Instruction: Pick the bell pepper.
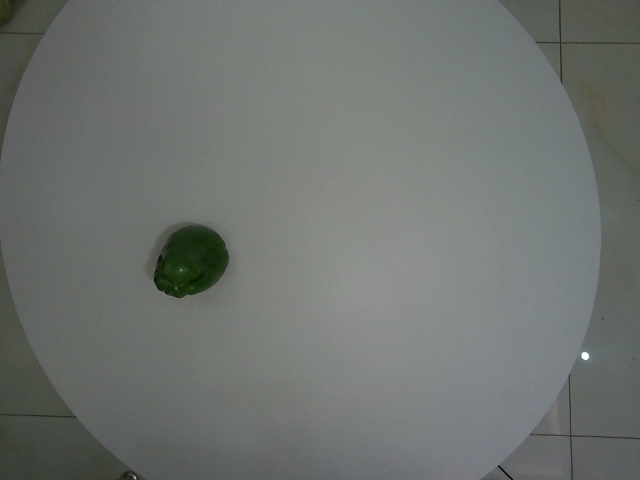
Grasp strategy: vertical